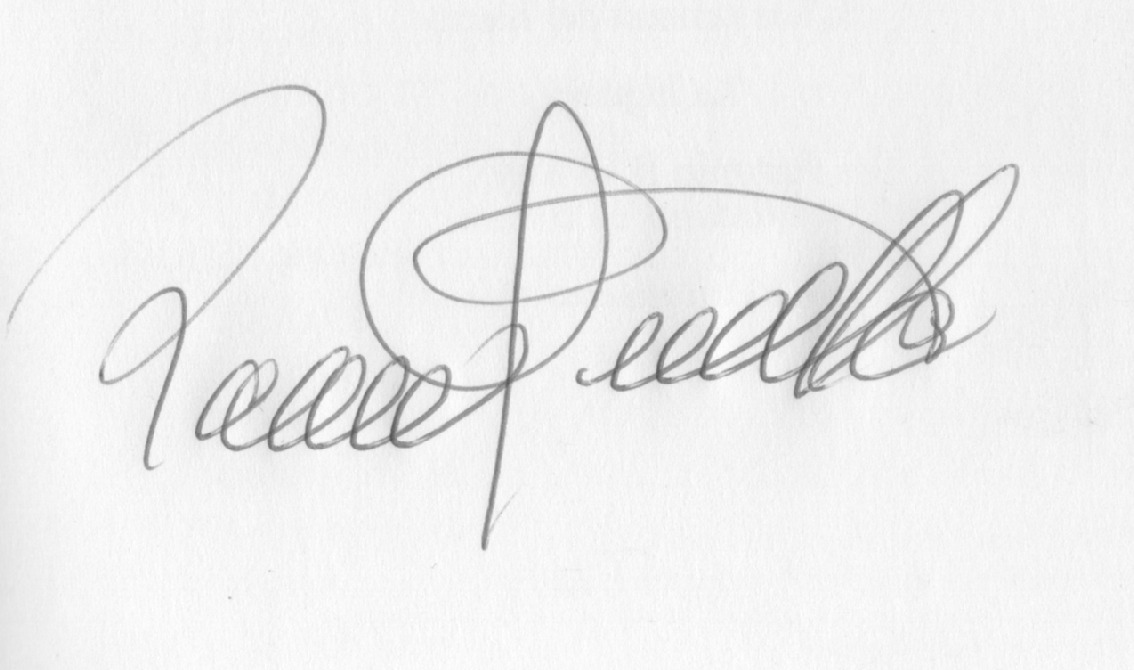
Signature of: ramiro pinilla